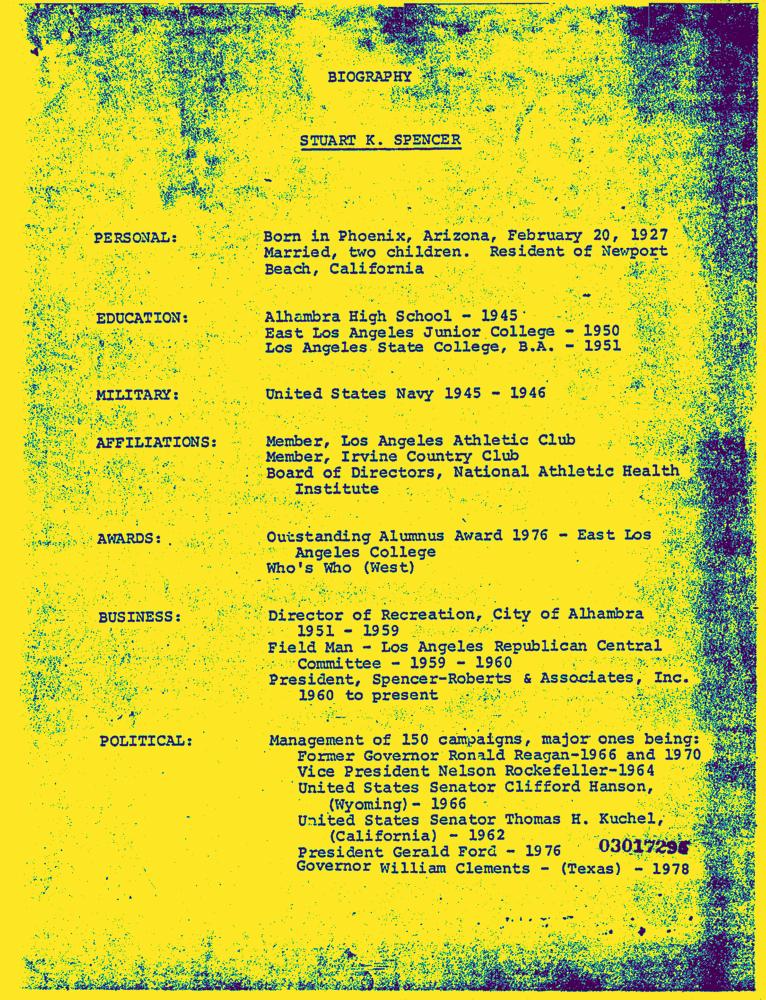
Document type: Resume-Doc